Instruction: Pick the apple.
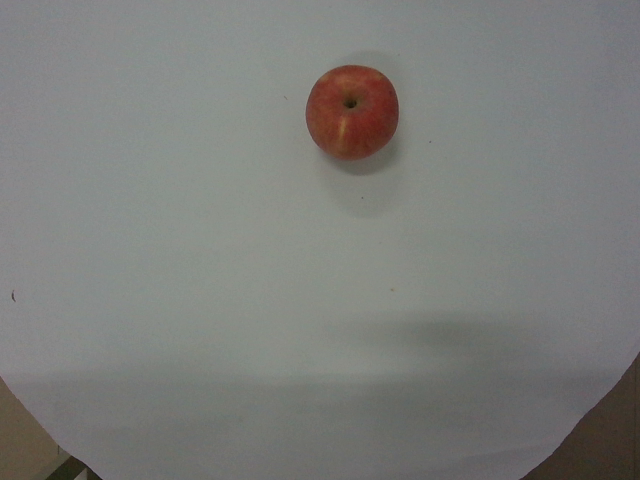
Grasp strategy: vertical